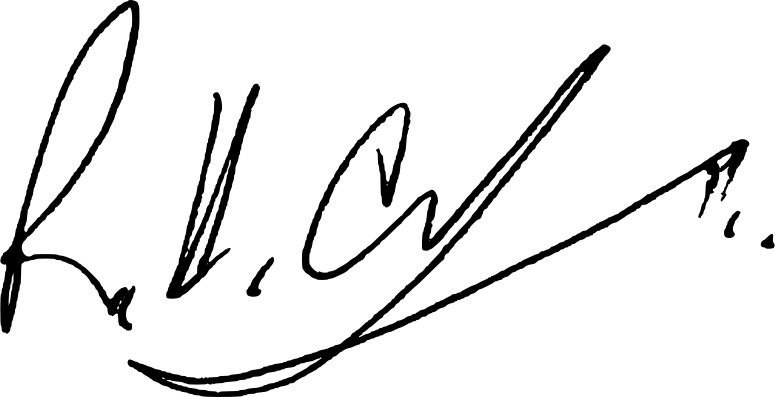
Signature of: robin chapple